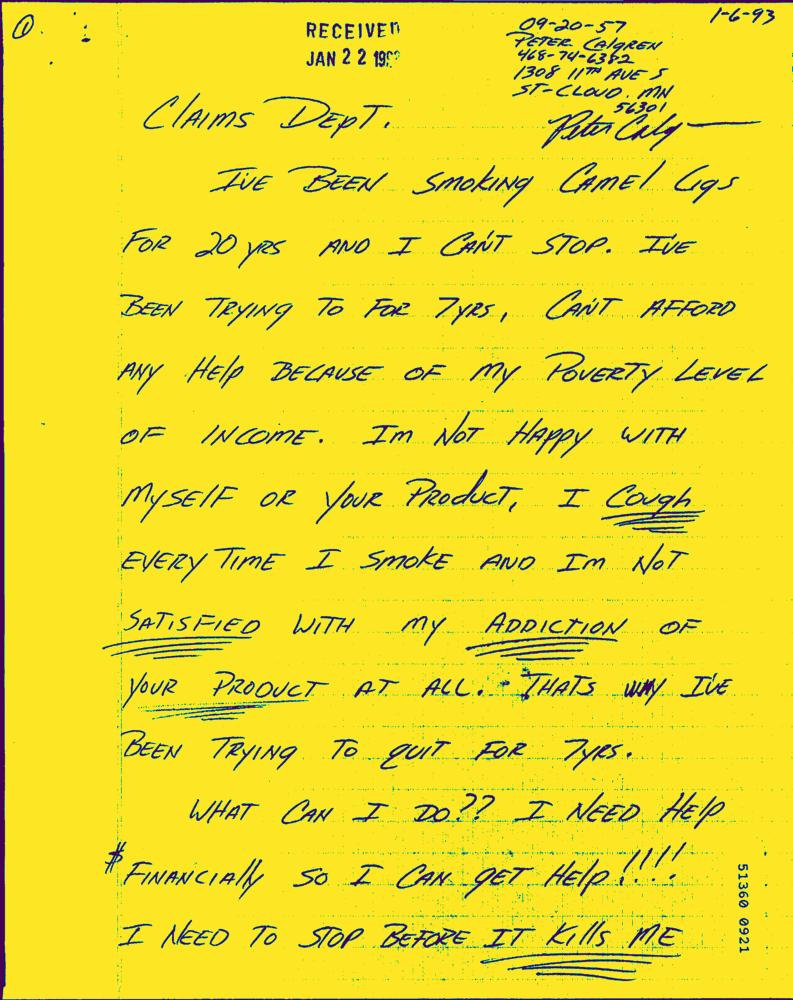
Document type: Hand-Written